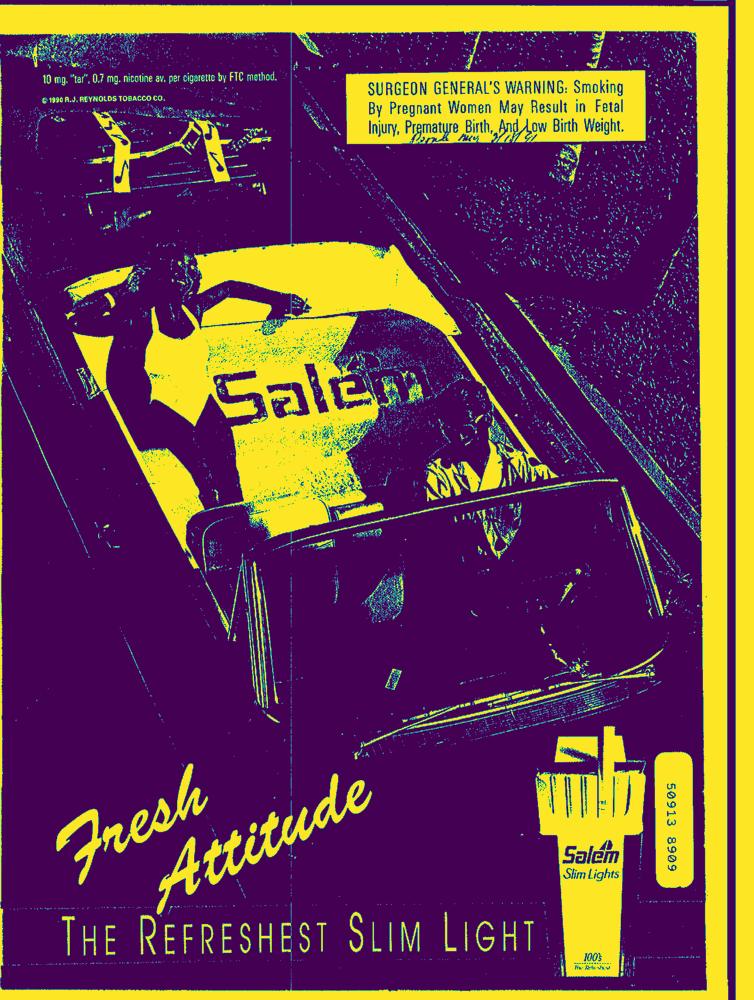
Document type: AD